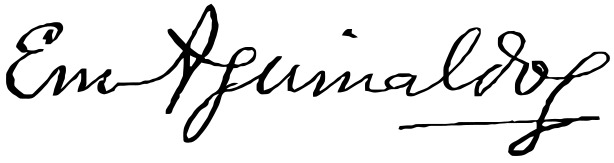
Signature of: emilio aguinaldo